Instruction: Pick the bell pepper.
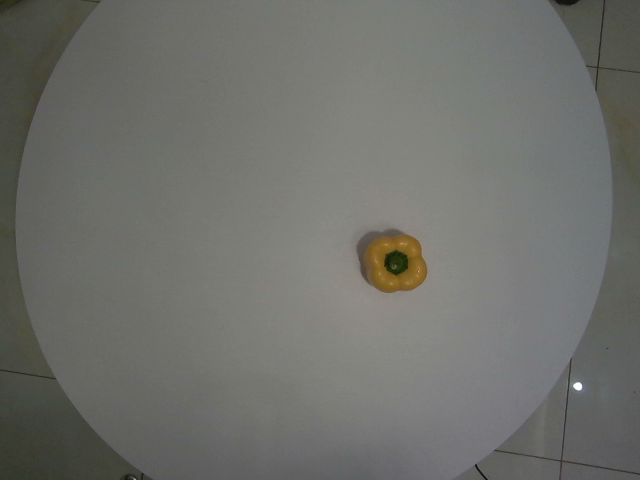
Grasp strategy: vertical